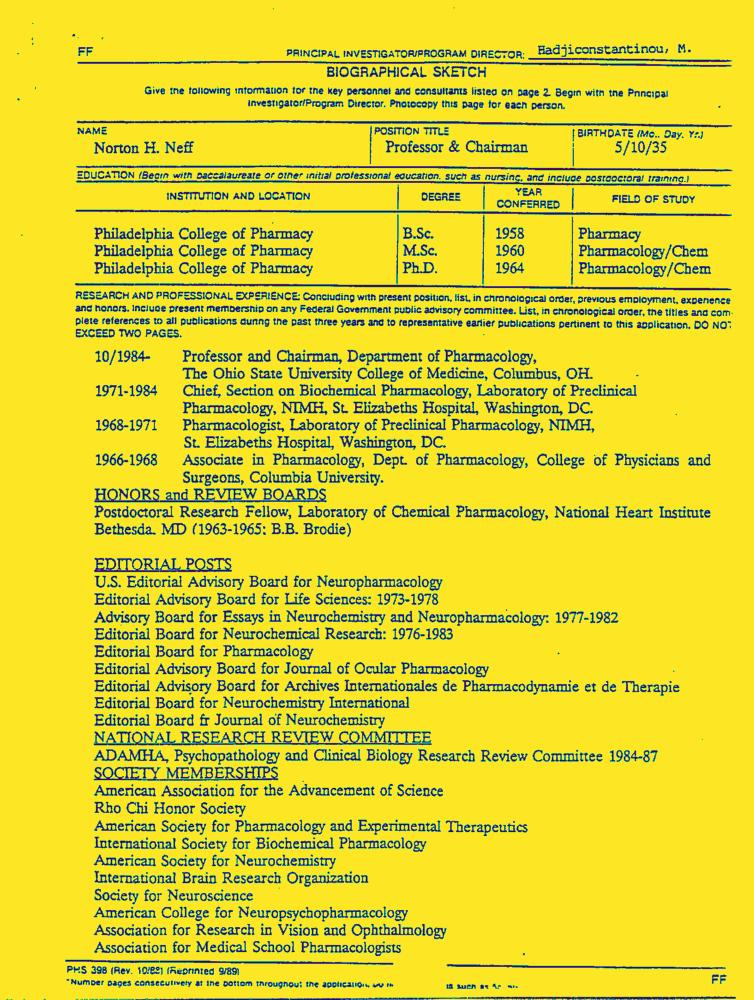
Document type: Resume-Doc